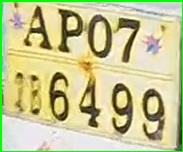
License plate number: AP 07TB 6499